Question: What appears to be the issue?
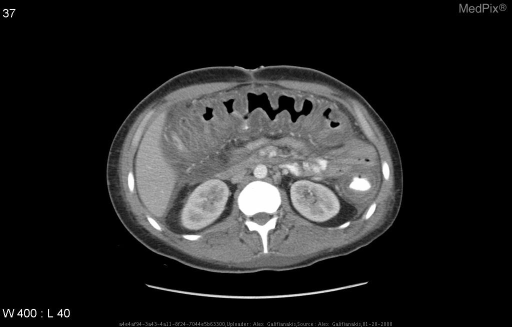
Answer: The findings suggest Abdominal CT demonstrates diffuse colonic wall thickening and a shaggy endoluminal contour.  Mucosal and submucosal edema results in "accordian pattern" or "target sign.". Abdominal CT demonstrates diffuse colonic wall thickening and a shaggy endoluminal contour.  Mucosal and submucosal edema results in "accordian pattern or "target sign.. The patient might have a history of 22 year old male OIF patient s/p blast injury and several weeks of antibiotic therapy..